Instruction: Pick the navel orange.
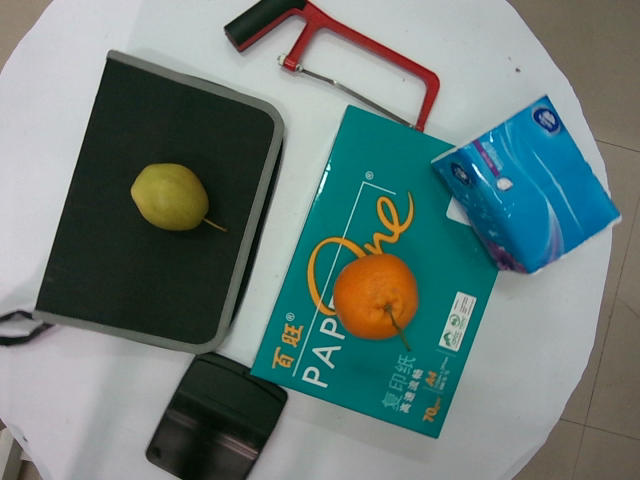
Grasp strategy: vertical